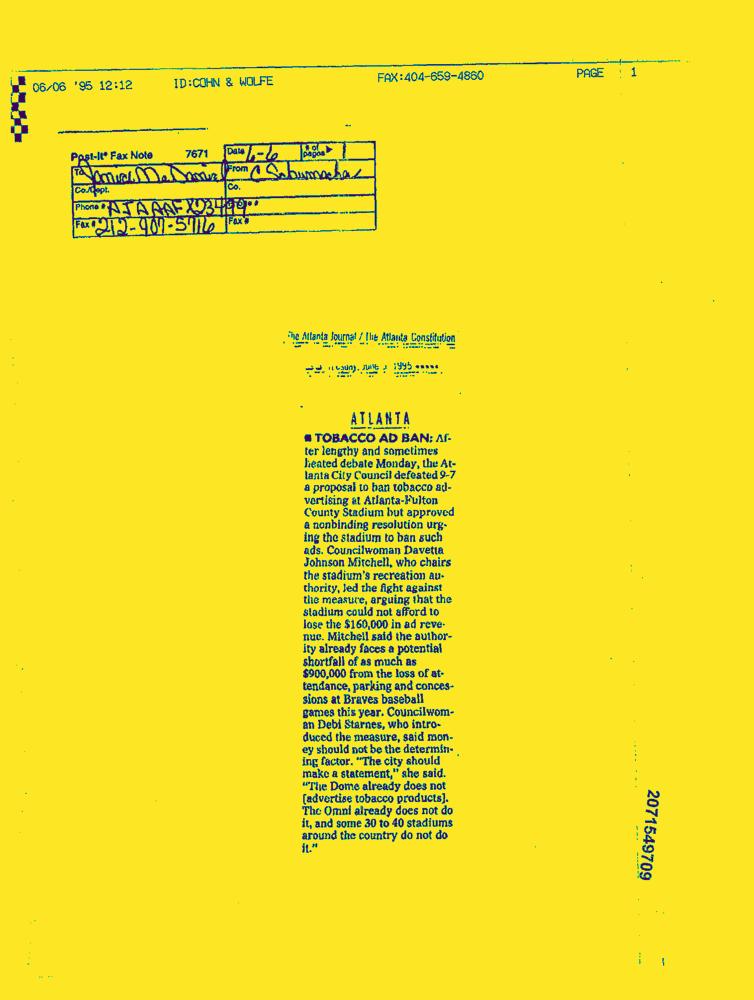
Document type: News-Article